Retrieve the amount in words, amount in figures, name of the payee, date on the cheque, and the bank name from the image.
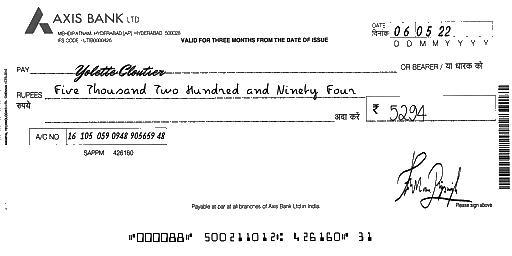
amt_in_words: Five Thousand Two Hundred and Ninety Four
amt_in_figures: 5294
payee_name: Yolette Cloutier
bank_name: AXIS BANK
cheque_date: 06/05/22